Question: Can you provide the account number mentioned in the document?
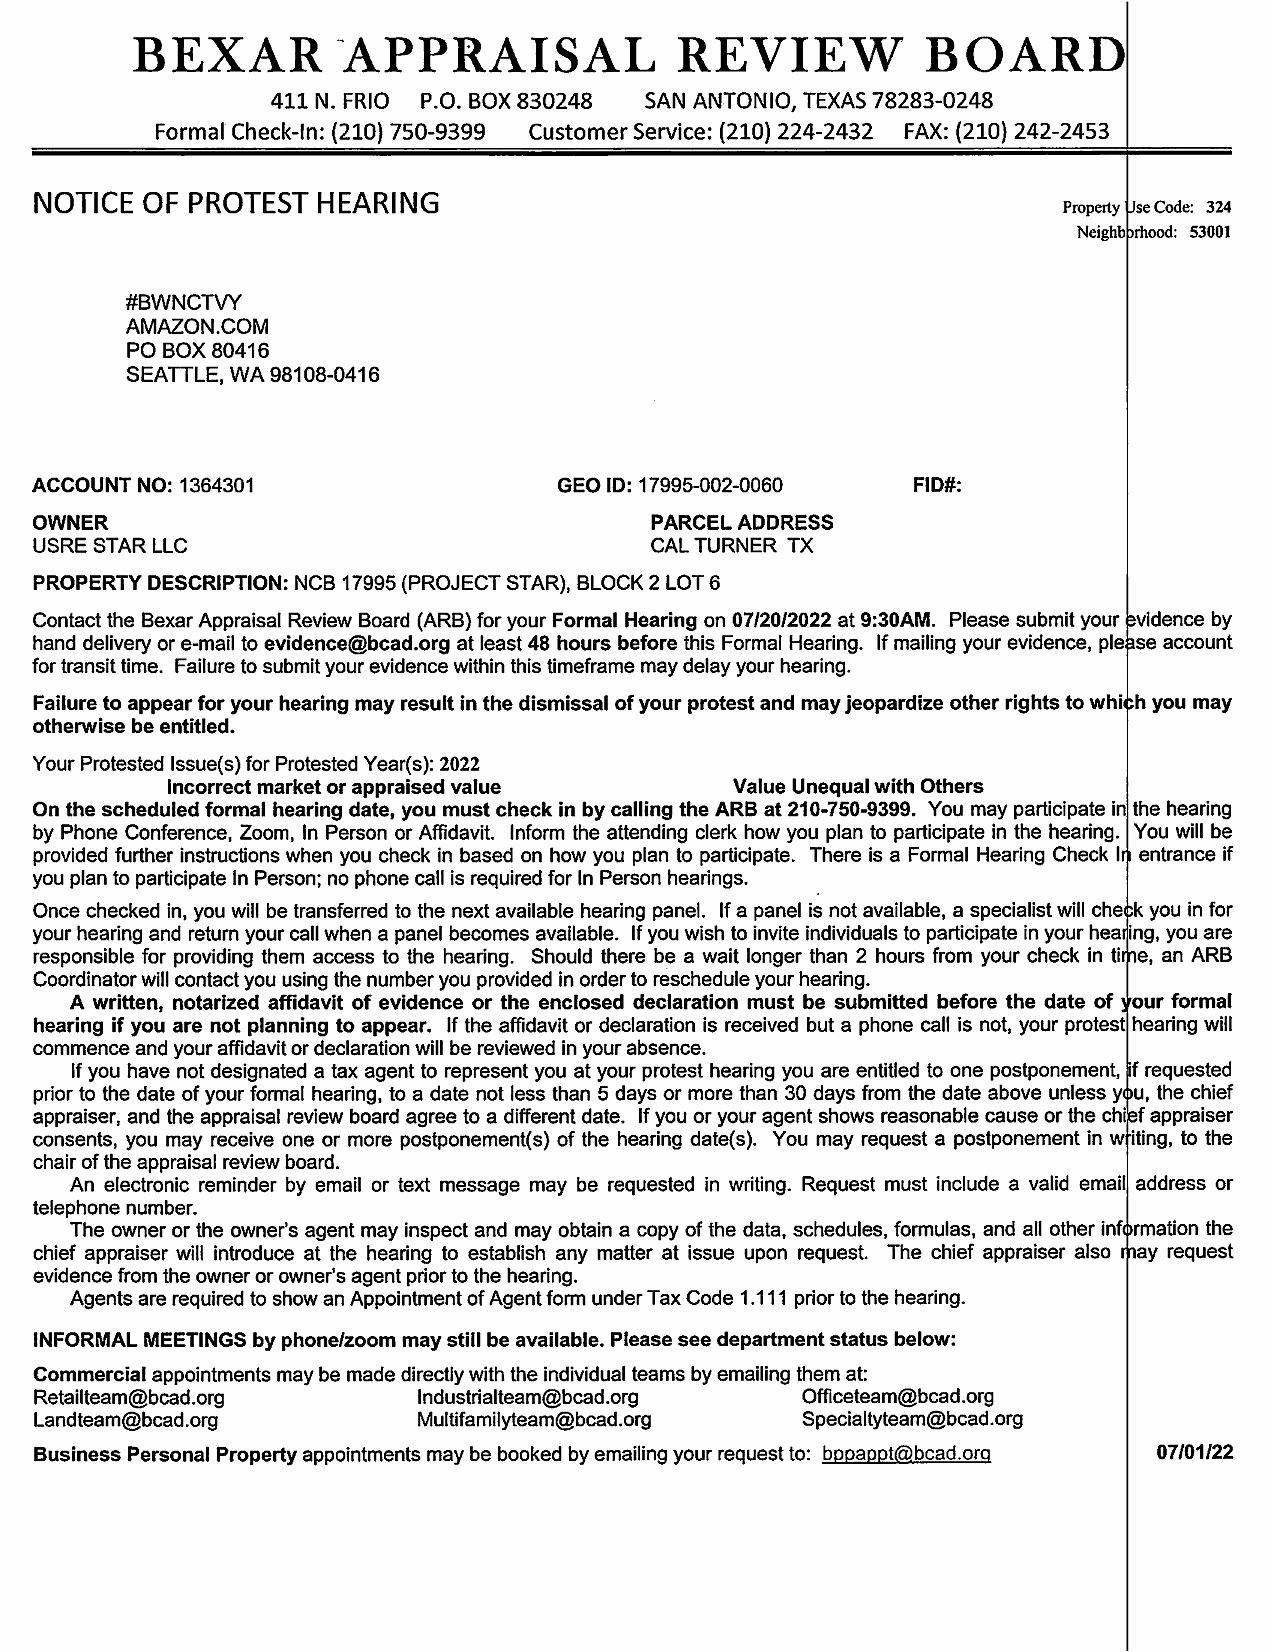
Answer: "1364301"